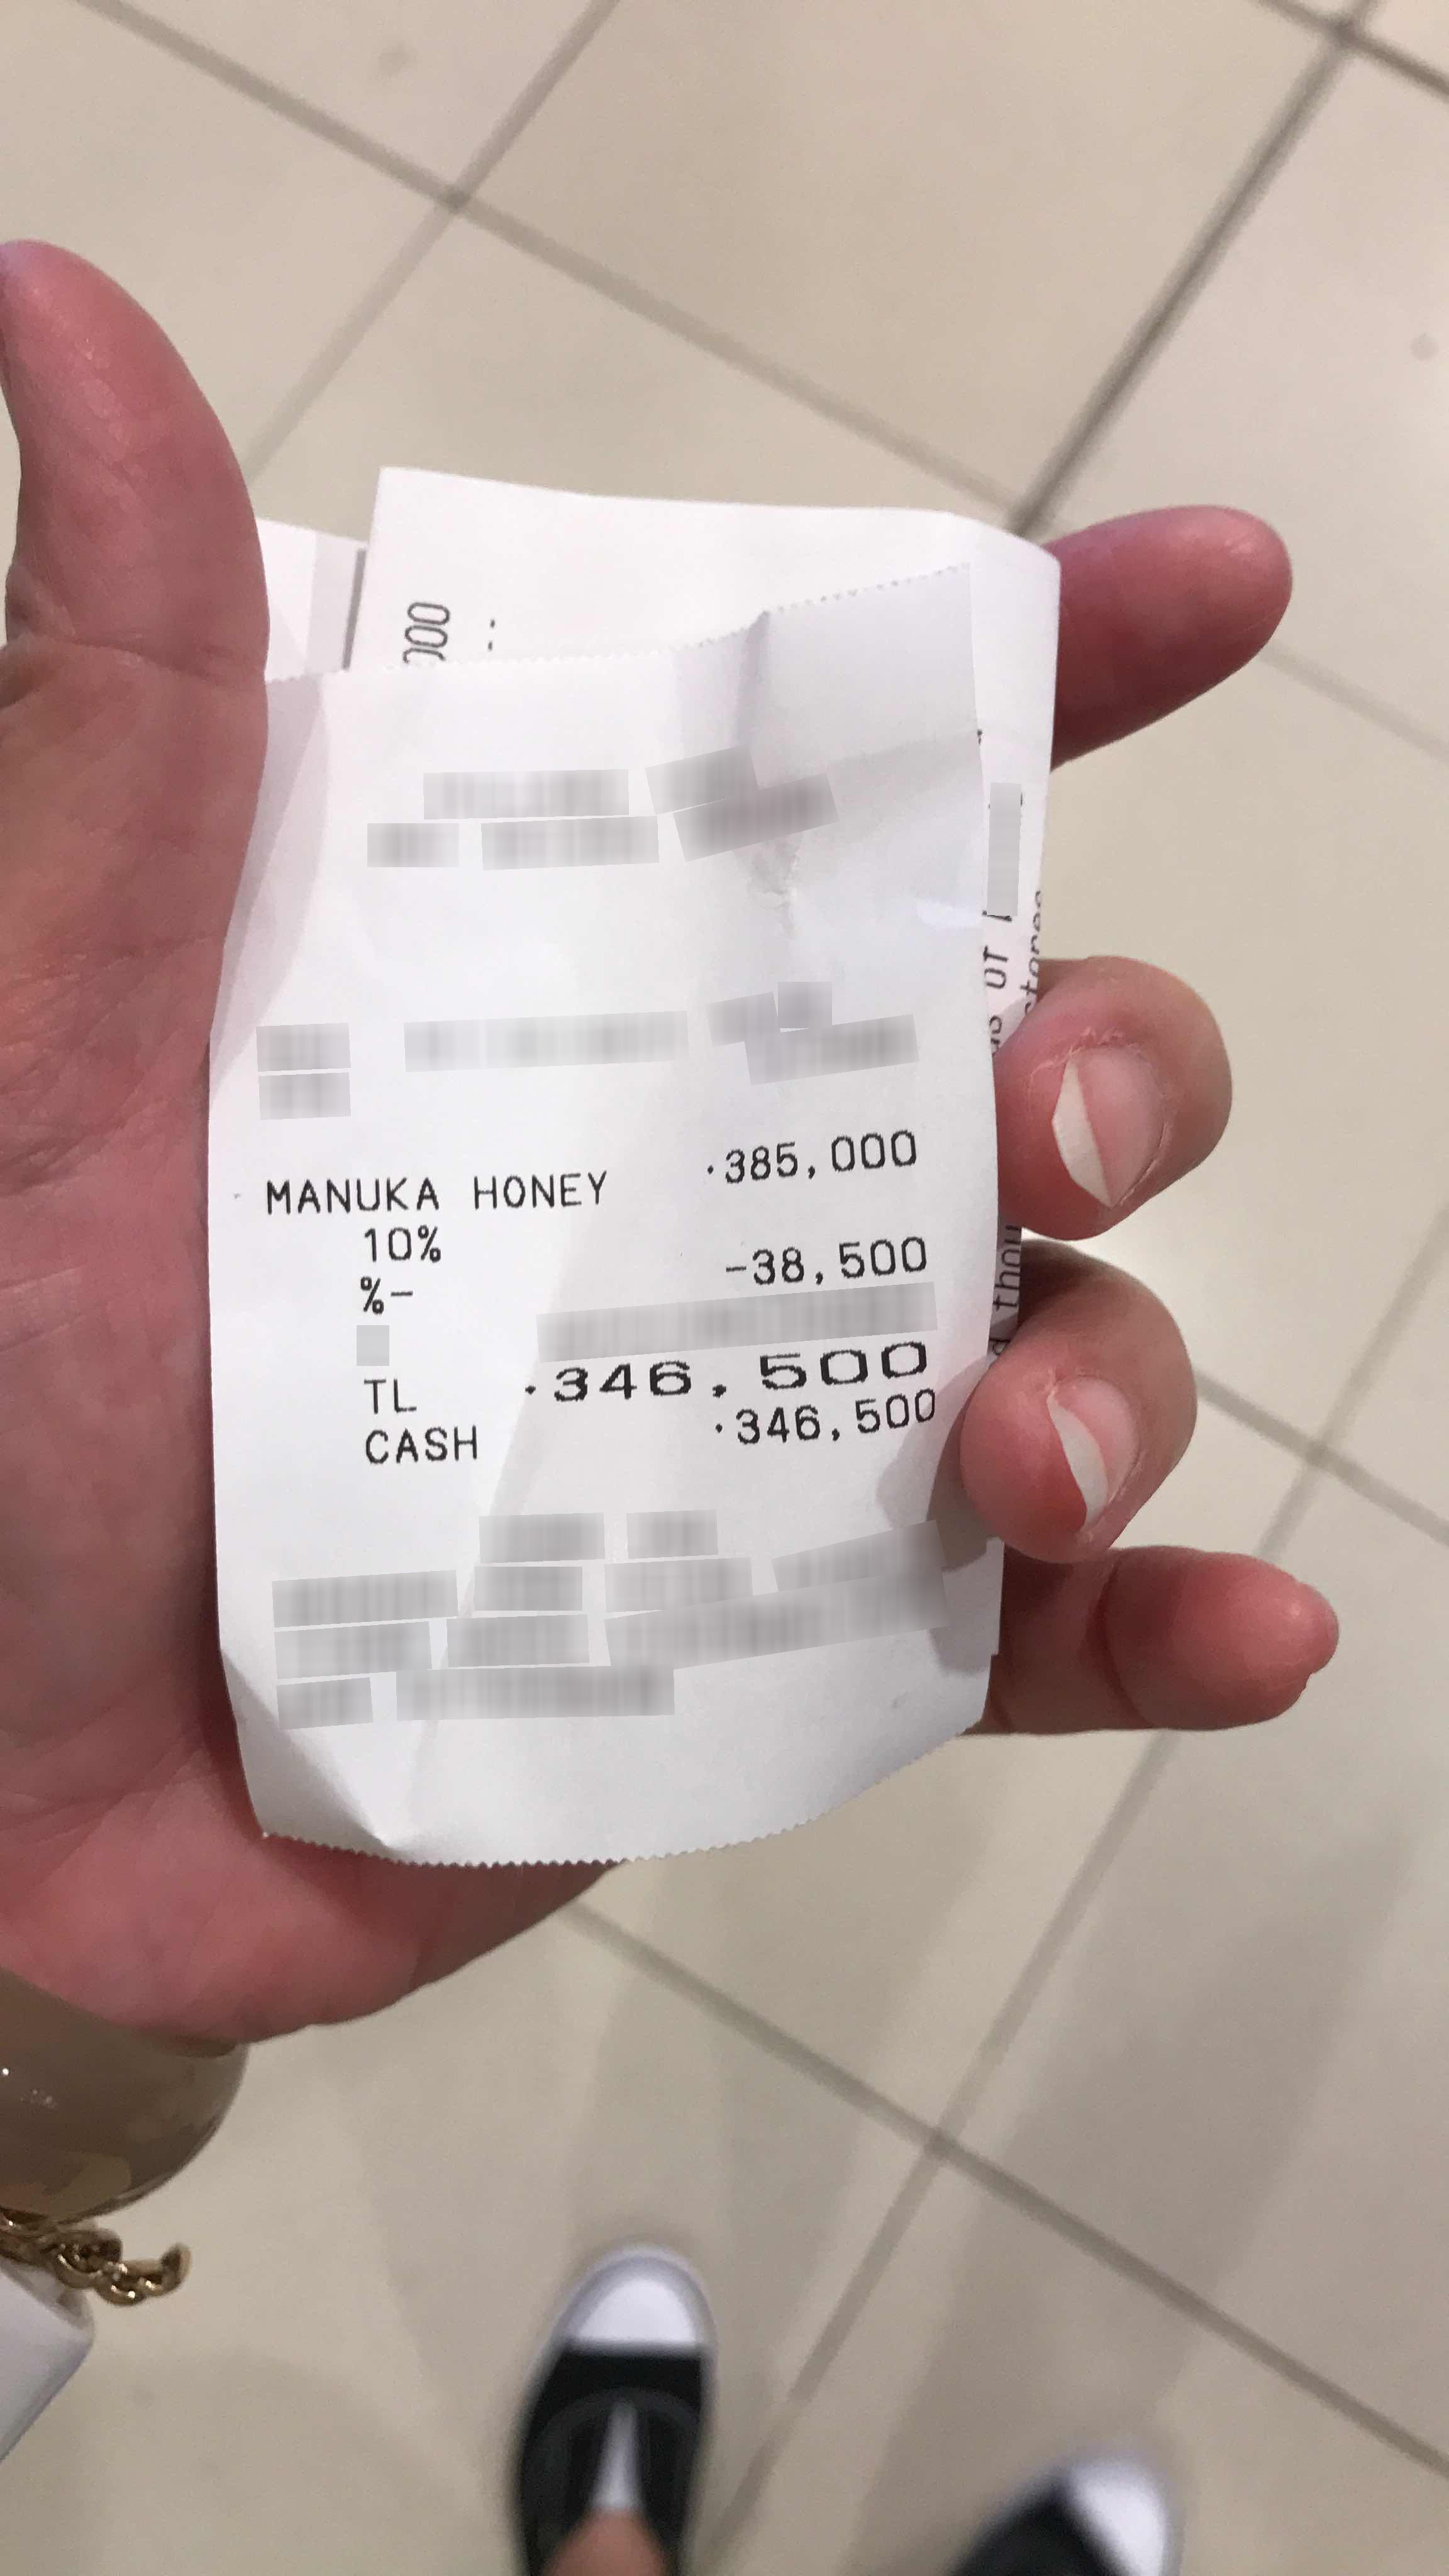
Number of items: 3
Total: 346,500
OCR text regions:
text: MANUKA
text: HONEY
text: 385,000
text: 10%
text: %-
text: -38,500
text: TL
text: 346,500
text: CASH
text: 346,500